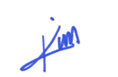
Signature of: kim thatcher